Question: What jurisdiction, city, or county is the document associated with?
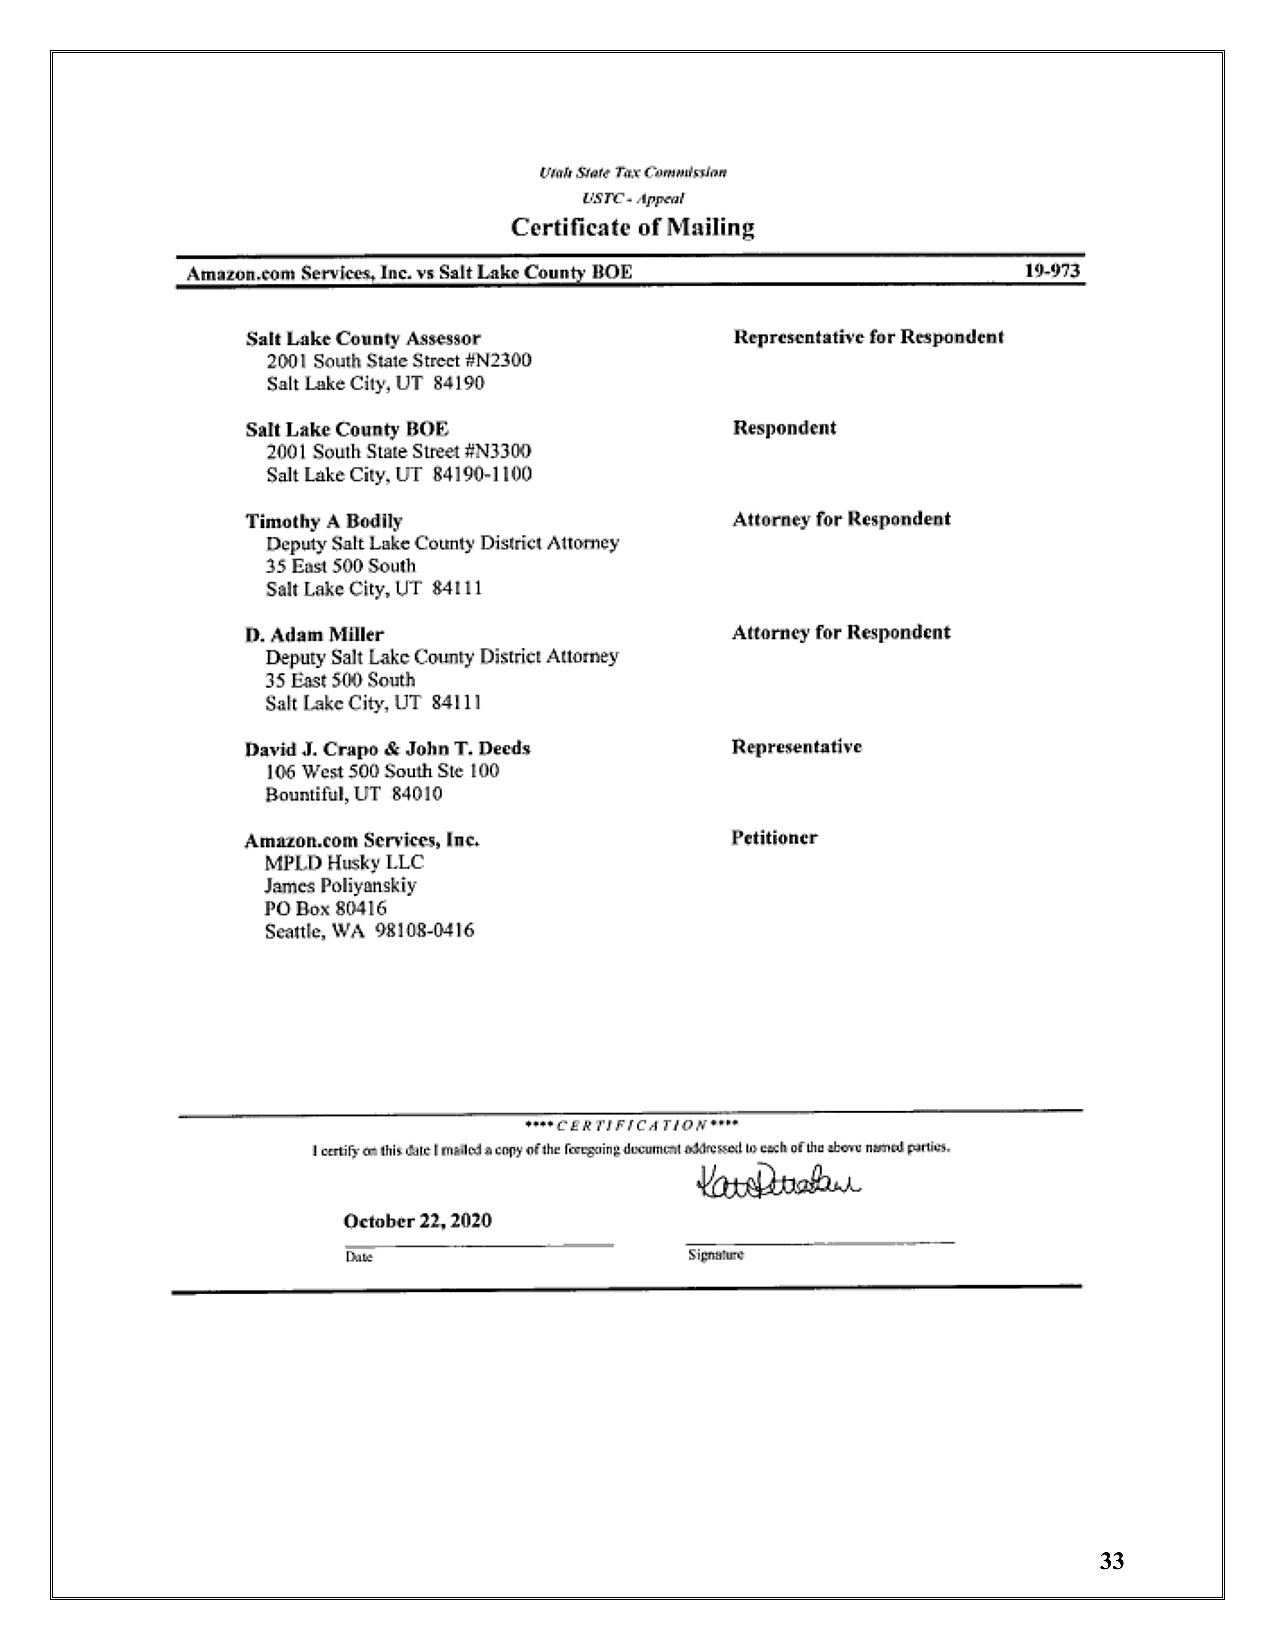
Answer: "Salt Lake County"